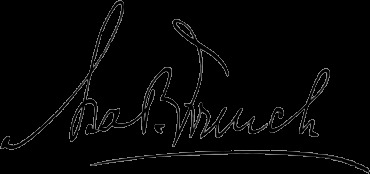
Signature of: asa p french